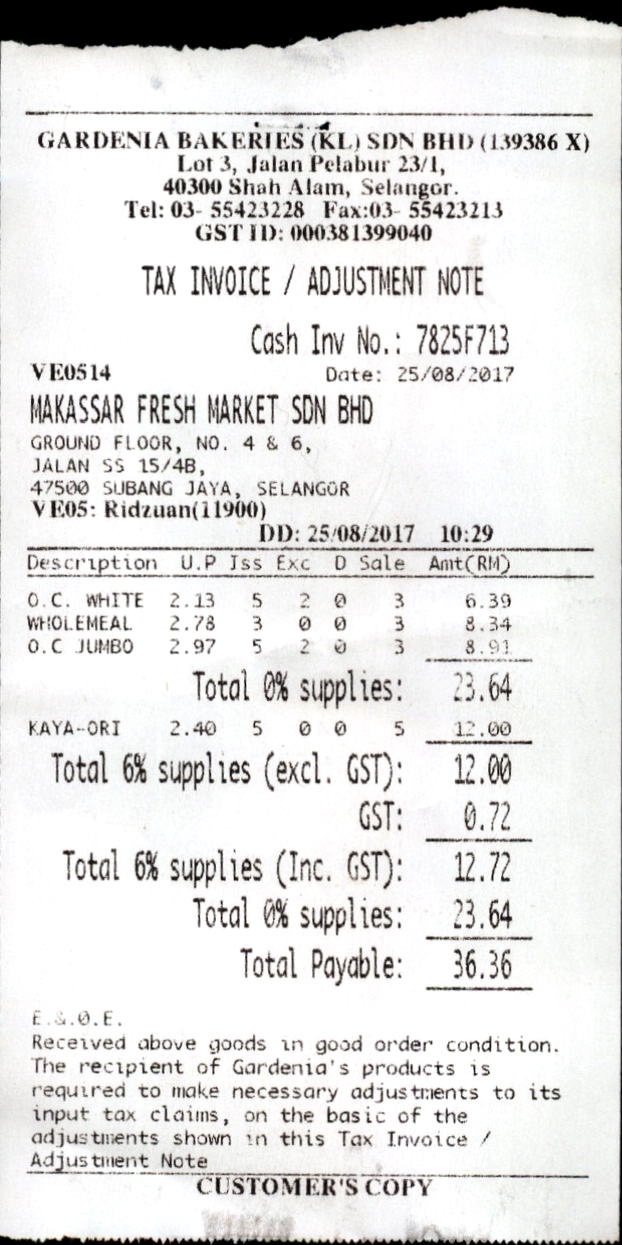
GARDENIA BAKERIES (KL) SDN BHD (139386 X)
LOT 3, JALAN PELABUR 23/1,
40300 SHAH ALAM, SELANGOR.
TEL: 03- 55423228
GST ID: 000381399040
TAX INVOICE / ADJUSTMENT NOTE
CASH INV NO.: 7825F713
VE0514
DATE: 25/08/2017
MAKASSAR FRESH MARKET SDN BHD
GROUND FLOOR, NO. 4 & 6,
JALAN SS 15/4B,
47500 SUBANG JAYA, SELANGOR
VE05: RIDZUAN(11900)
DD: 25/08/2017
10:29
DESCRIPTION
U.P
ISS
EXC
D
SALE
AMT(RM)
O.C. WHITE
2.13
5
2
0
3
6.39
WHOLEMEAL
2.78
3
0
0
3
8.34
O.C JUMBO
2.97
5
2
0
3
8.91
TOTAL 0% SUPPLIES:
23.64
KAYA-ORI
2.40
5
0
0
5
12.00
TOTAL 6% SUPPLIES (EXCL. GST):
12.00
GST:
0.72
TOTAL 6% SUPPLIES (INC. GST):
12.72
TOTAL 0% SUPPLIES:
23.64
TOTAL PAYABLE:
36.36
E.&.0.E.
RECEIVED ABOVE GOODS IN GOOD ORDER CONDITION.
THE RECIPIENT OF GARDENIA'S PRODUCTS IS
REQUIRED TO MAKE NECESSARY ADJUSTMENTS TO ITS
INPUT TAX CLAIMS, ON THE BASIC OF THE
ADJUSTMENTS SHOWN IN THIS TAX INVOICE /
ADJUSTMENT NOTE
CUSTOMER'S COPY
FAX:03- 55423213